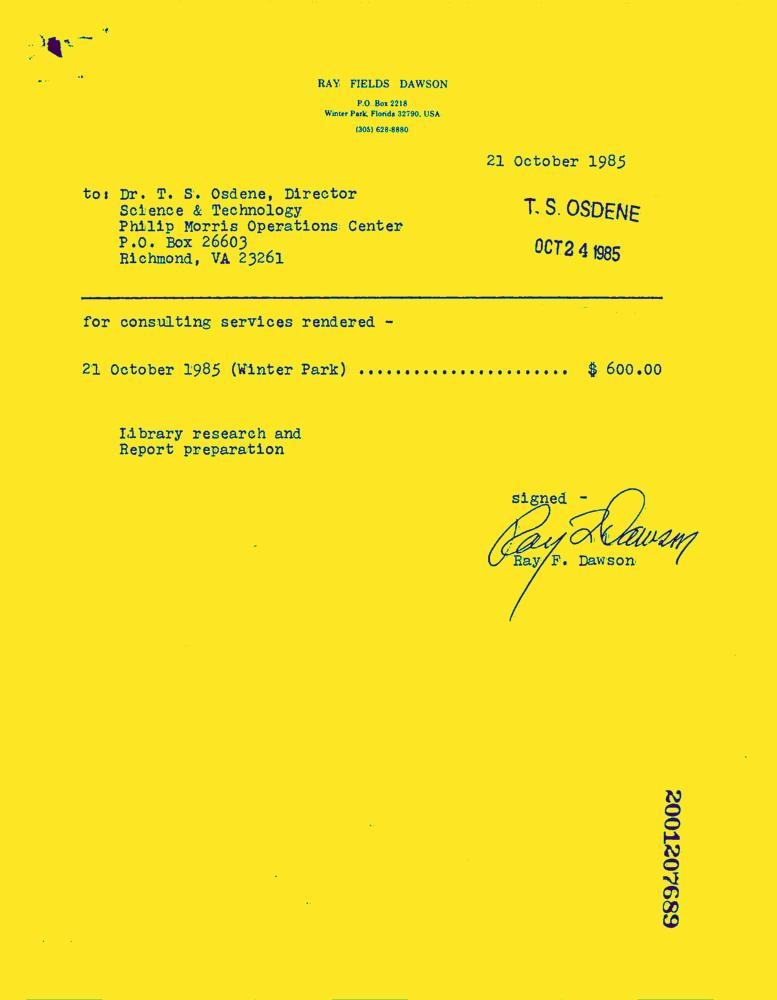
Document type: Invoice-Doc